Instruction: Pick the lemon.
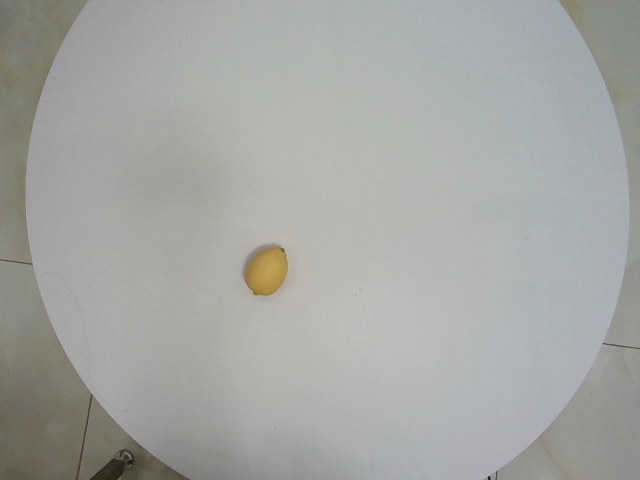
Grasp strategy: vertical